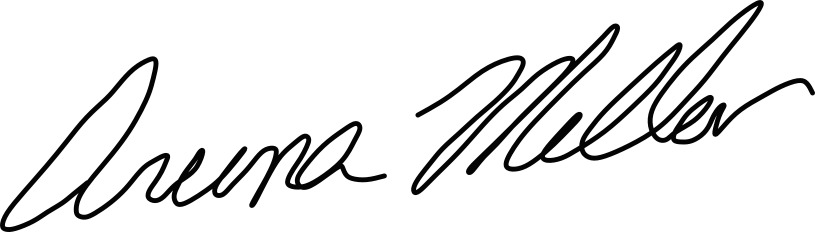
Signature of: aruna miller